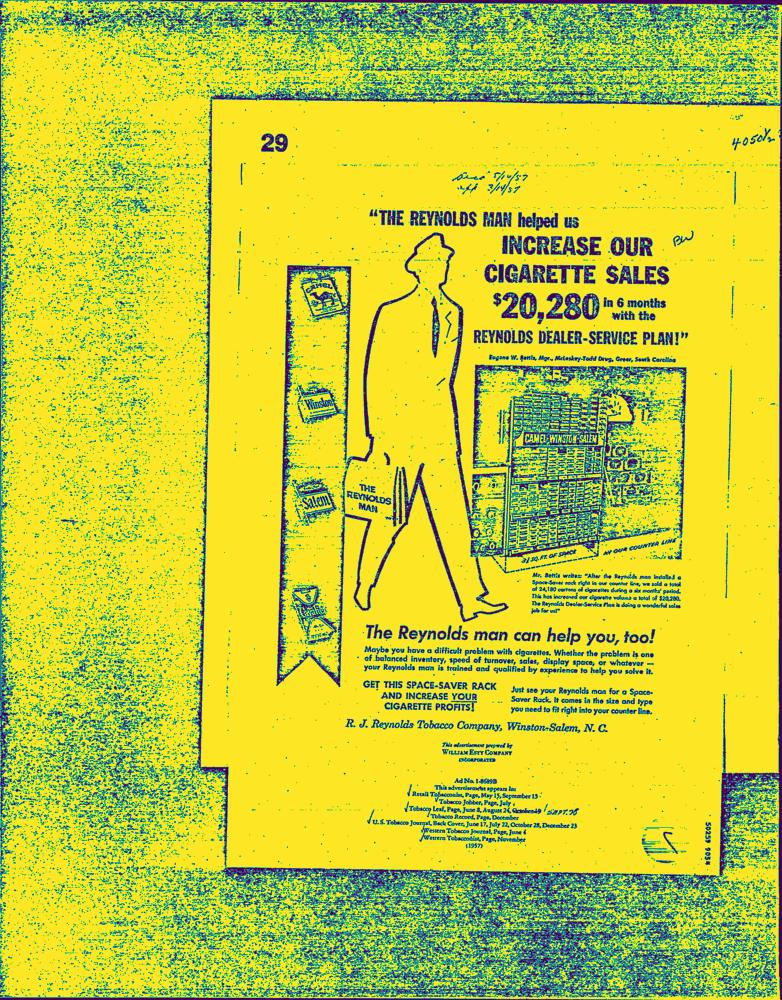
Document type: AD